Question: Talk about the condition:
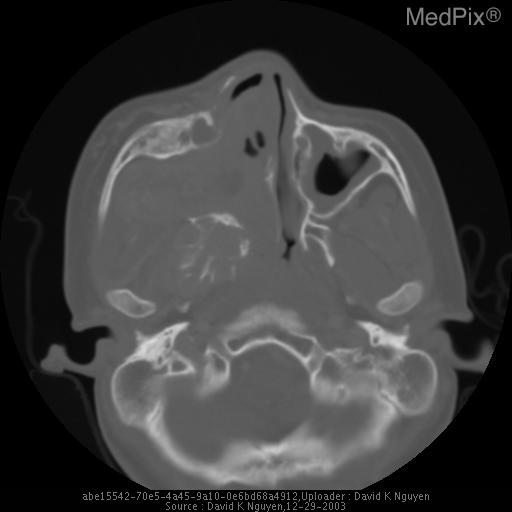
Answer: The disease is discussed as: Juvenile  Angiofibroma,  vascular,  unencapsulated,  polypoid,  locally  aggressive  yet  histologically  benign,  almost  exclusively  males  ["women"  should  have  a  chromosomal  analysis],  10-18  yo,  epistaxis,  nasal  obstruction,
PTERYGOPALATINE  FOSSA  in  89%  of  cases,  anterior  bowing  of  posterior  maxillary  antral  wall  AND  99%  of  cases  of  ant.  antral  bowing  are  caused  by  angiofibromas,  sphenoid  involved  in  61%  (through  roof  of  nasopharynx),  35%  involve  ethmoid,  5-20%  extend  intracranial  usu  middle  fossa.    (also  sphenopalatine)

Highly  vascular,  fed  by  internal  max  or  ascending  pharyngeal

TREATMENT  by  embo,  resection,  30-35  Gy  radiation  produces  78%  control

Male  w/nasal  mass,  epistaxis,  benign,  from  post/lat  nasal  wall  near  SPHENOPALATINE  FORAMEN  (SPF).    Usually  extends  through  the  SPF  into  the  PTERYGOPALATINE  Fossa,  then  into  PTERYGOPALATINE  FORAMEN,  nasopharynx,  vidian  canal  and  f.  rotundum  into  middle  fossa,  laterally  through  PTERYGOMAIXLLARY  FISSURE  into  INFRATEMPORAL  FOSSA  (masticator  space)
MR  -  multiple  flow  voids